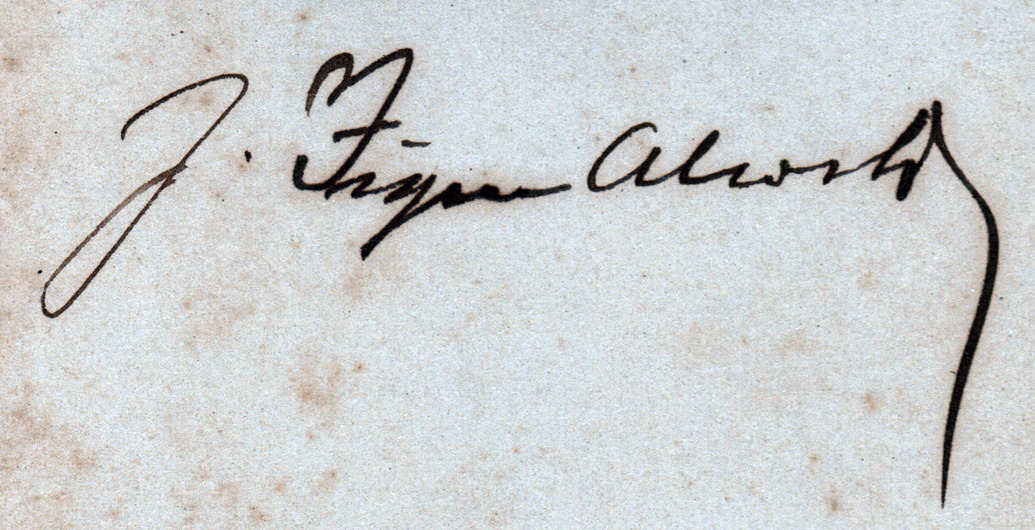
Signature of: josé figueroa alcorta